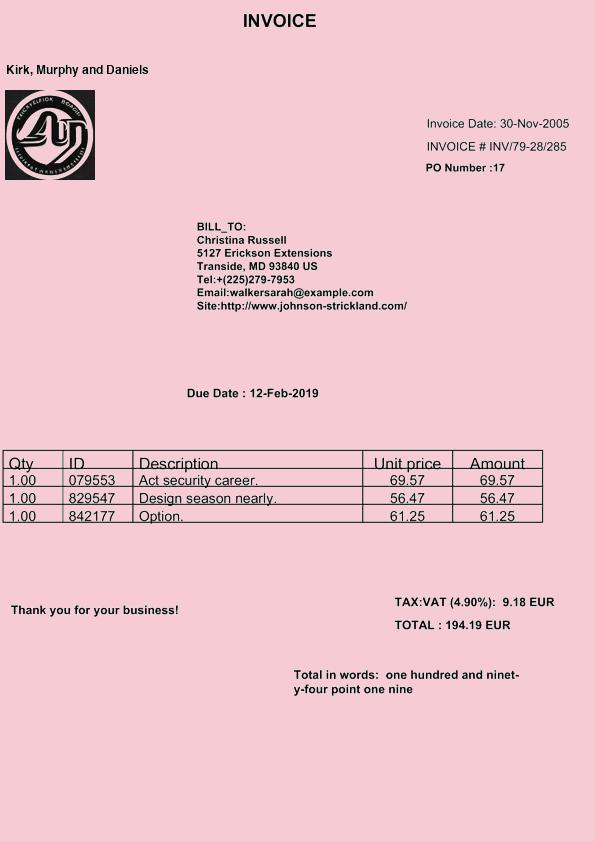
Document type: Invoice